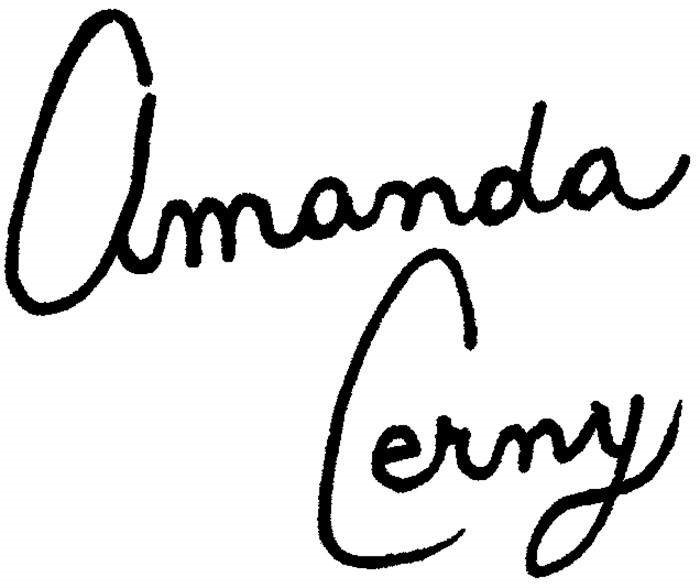
Signature of: amanda cerny